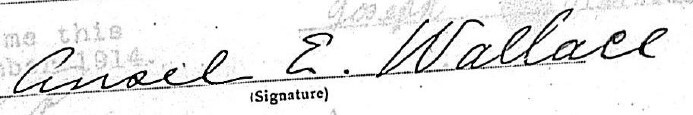
Signature of: ansel e wallace